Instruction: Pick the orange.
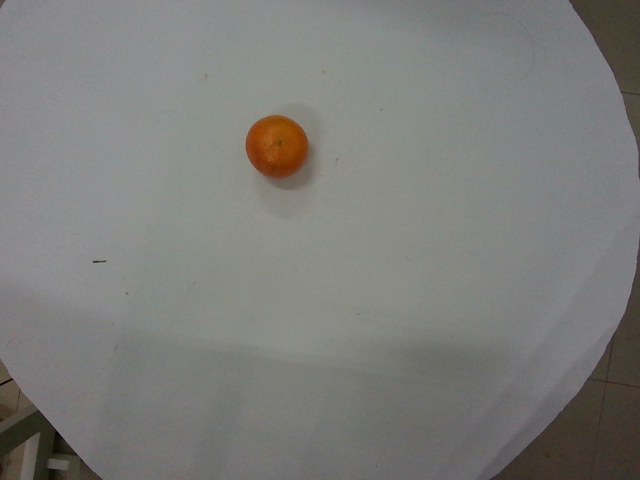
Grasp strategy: vertical